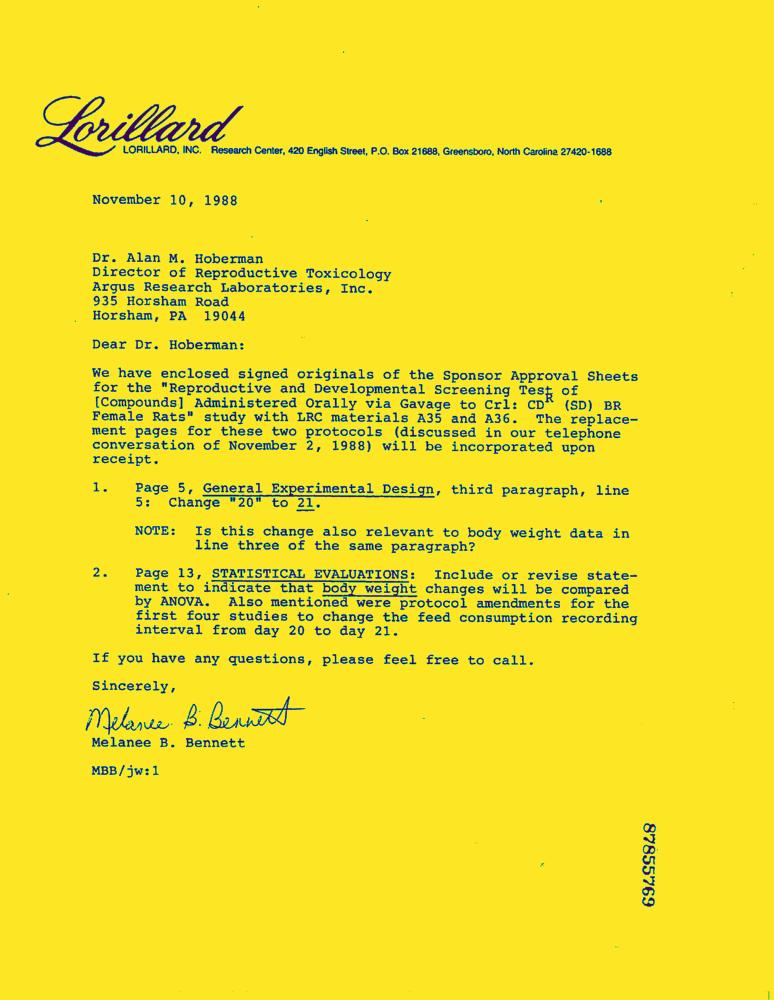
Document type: Letter-Doc